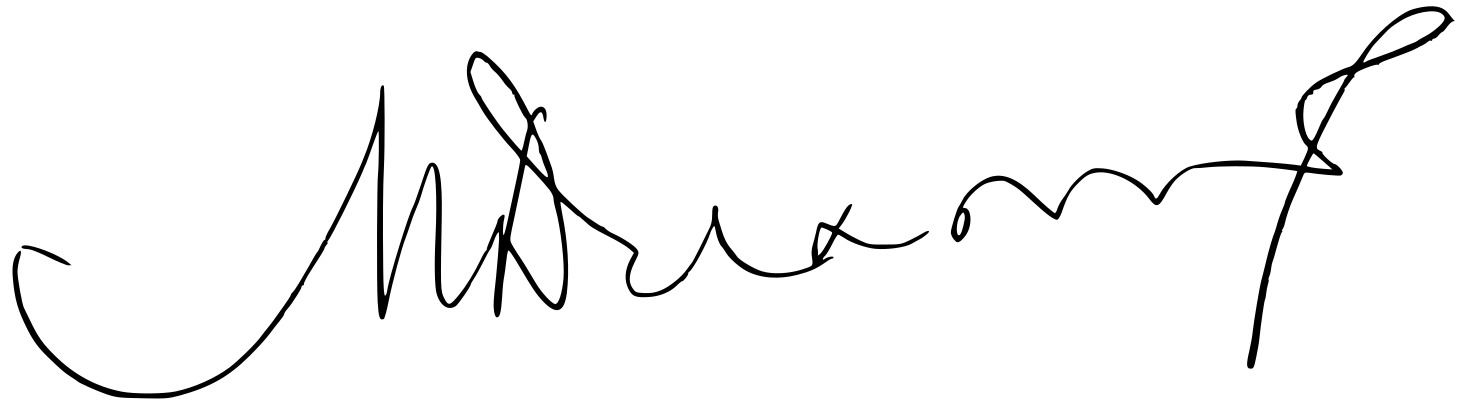
Signature of: michael stasinopoulos